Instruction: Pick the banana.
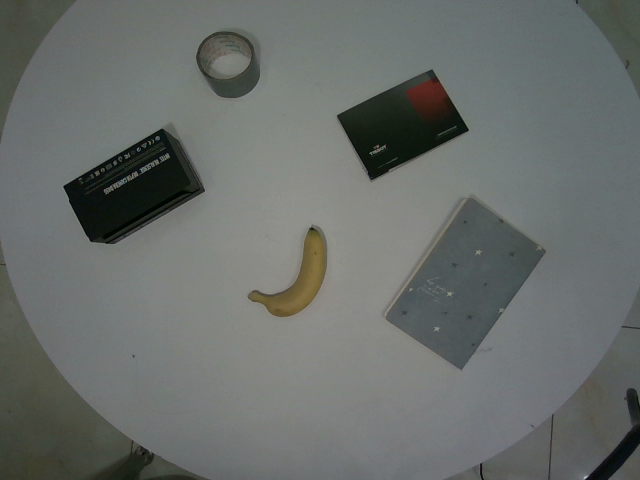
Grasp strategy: vertical